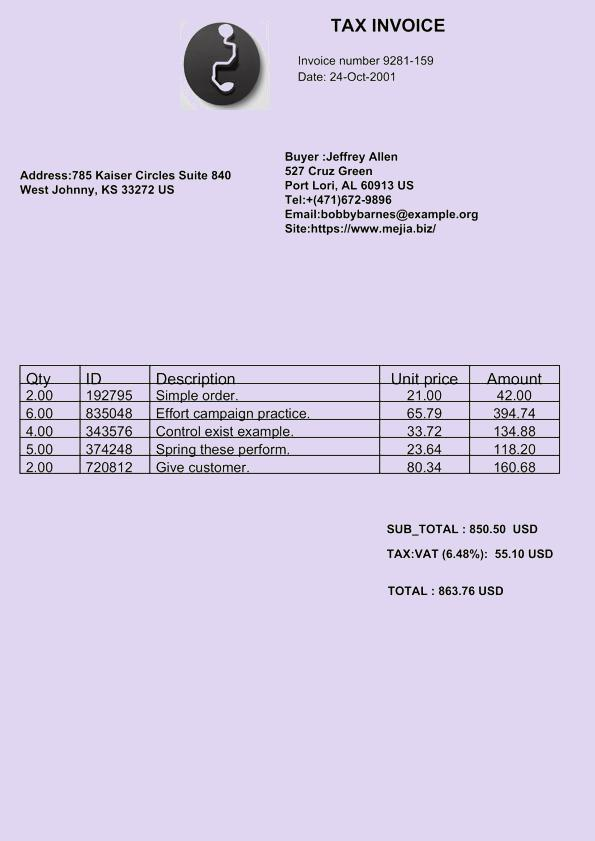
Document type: Invoice